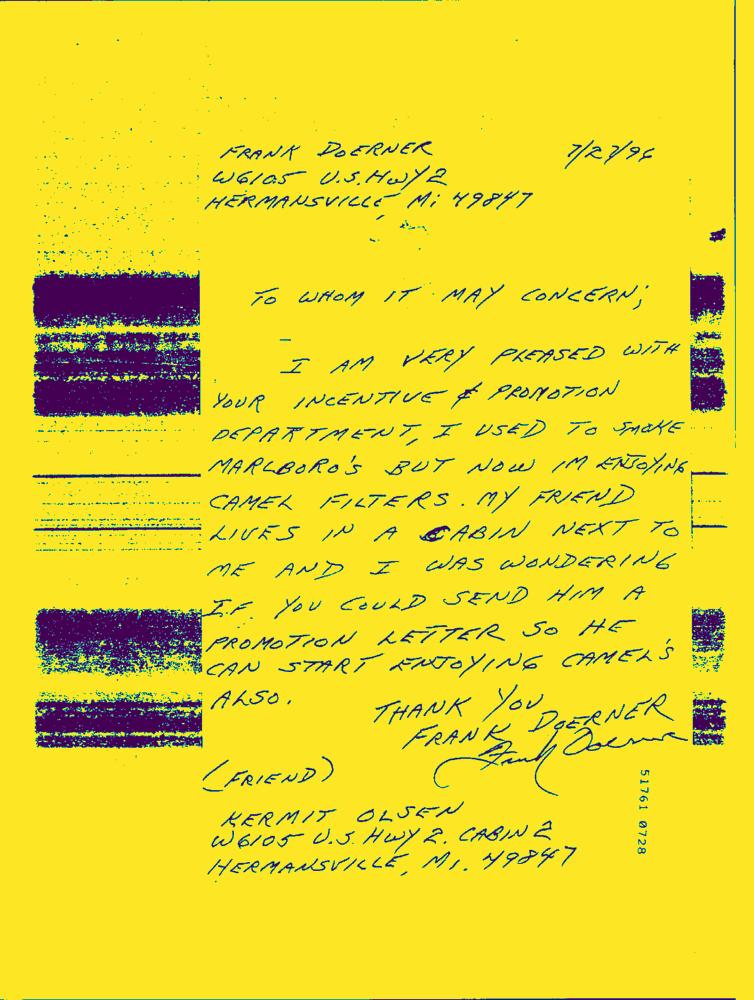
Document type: Hand-Written